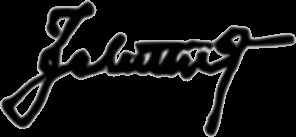
Signature of: desimir jevtić